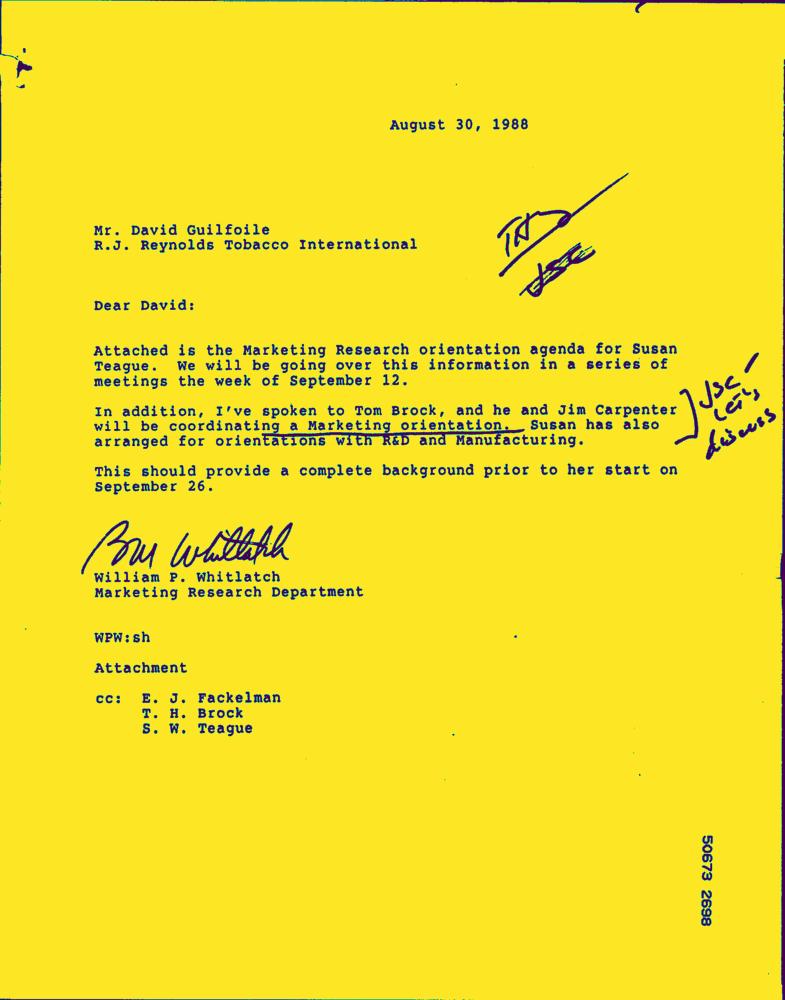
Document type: Letter-Doc